Question: Describe the condition in detail:
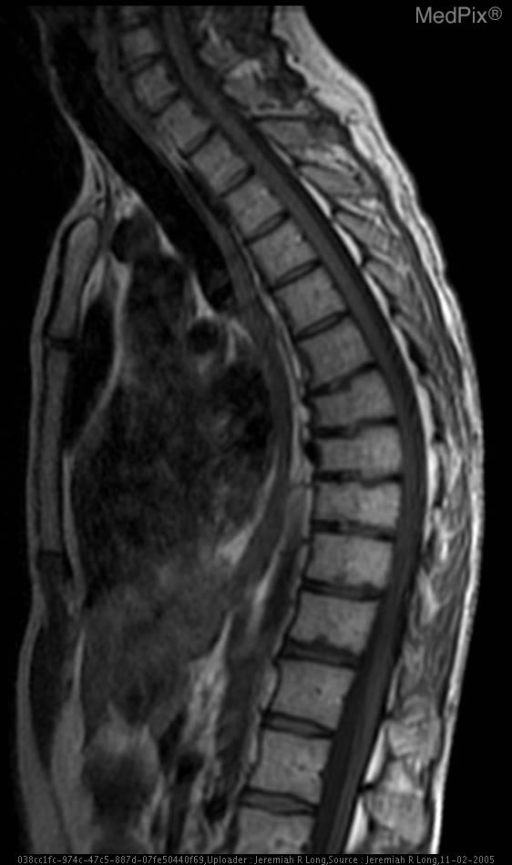
Answer: The disease is discussed as: Scheurmann first described the clinical findings of a rigid kyphosis associated with wedging of the vertebral bodies in 1920.  In 1964, Sorensen defined the radiographic criteria associted with Scheuermann kyphosis as anterior wedging of at least 5 degrees in at least three adjacent vertebral bodies.

Traditionally this disorder is described in the thoracic spine.  Additional radiographic characteristics of Scheuermann kyphosis include endplate irregularities and Schmorl's nodes.

Scheuermann kyphosis is estimated to affect approximately 4 to 8 percent of the general population, with a slightly higher incidence reported in males when compared to females.

Clinical presentation typically occurs in early adolescence with parents noticing the deformity, or with children complaining of back pain.  Pain associated with this deformity is characteristically located just distal to the apex of the deformity and radiates laterally in a paraspinal pattern.

The etiology of this disorder remains unclear, although most investigators agree that mechanical factors involving axial loading play some role in the pathogenesis.

Treatment options for Scheuermann kyphosis depend upon the degree of deformity and its associated symptoms.  The typical approach includes conservative management with non-steroidal pain medications, physical therapy, and bracing, and more aggressive treatment with surgical correction.